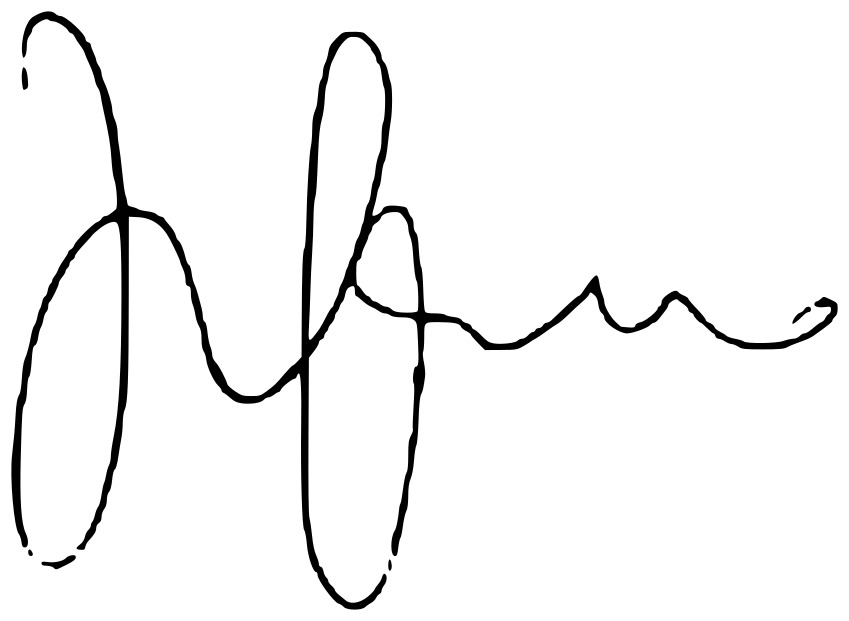
Signature of: irene lozano